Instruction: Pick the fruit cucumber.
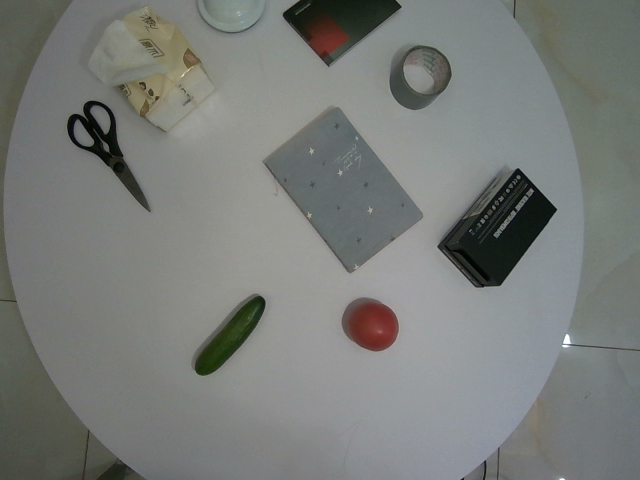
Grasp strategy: vertical